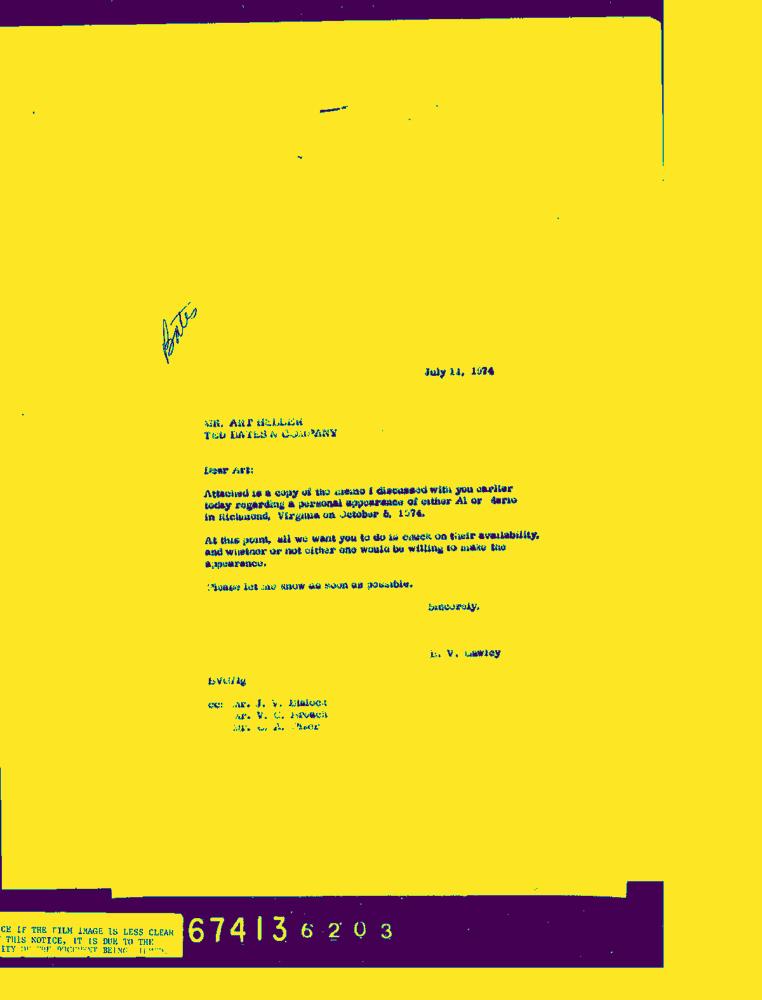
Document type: Letter-Doc